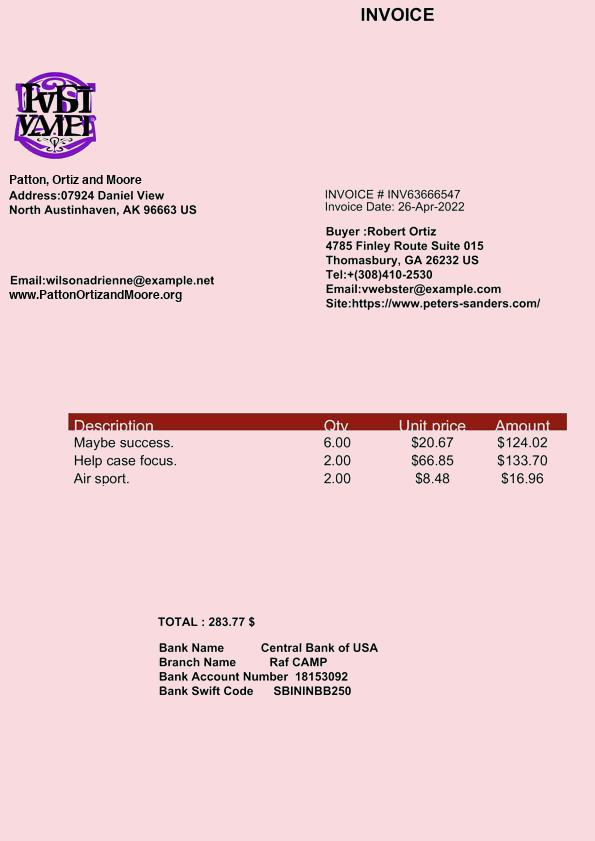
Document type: Invoice